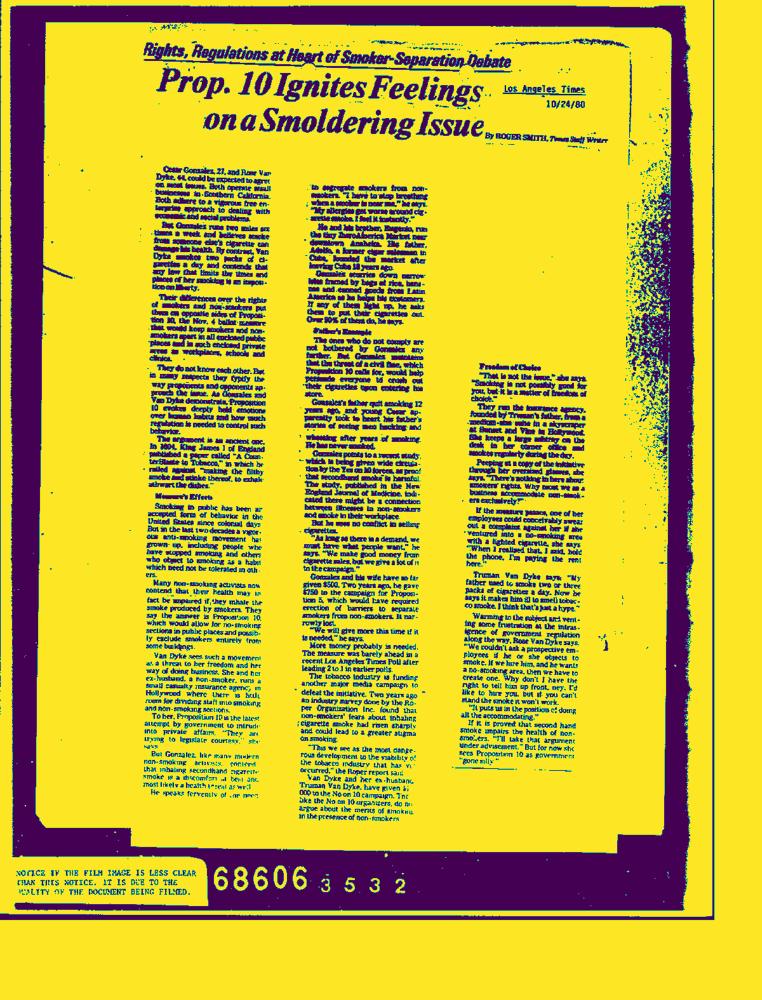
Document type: News-Article